Question: Talk about the condition:
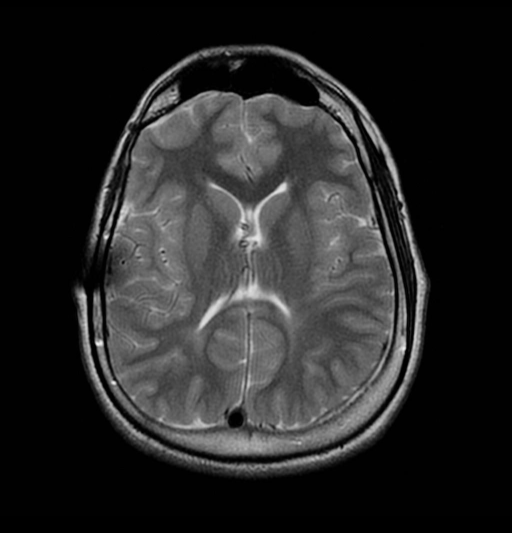
Answer: The disease is discussed as: Patients with hydrocephalus have a disturbance in the formation, flow, or absorption of their cerebrospinal fluid (CSF), leading to an increased volume occupied by this fluid within the central nervous system.  CSF is made primarily by the choroid plexus within the ventricular system, and is normally produced at a rate of 0.2-0.35 mL/min.  The capacity of the lateral and third ventricles in a healthy adult is approximately 20 mL, with a total CSF volume of approximately 120 mL.  CSF is absorbed through arachnoid granulations back into the systemic venous system.  An imbalance between CSF production and resorption results in an increase in intracranial pressure.
     The majority of hydrocephalus results from obstructive causes--either intraventricular or extraventricular.  Treatment options for these patients include a variety of surgical options: choroid plexectomy, opening of a stenotic auqaduct, tumor removal (in cases where tumor mass is causing obstruction), fenestration of the floor of the third ventricle, and shunting.  Of these, shunting represents the most common and successful procedure.  Essentially shunts provide a conduit for CSF to drain from the ventricles or subarachnoid space to another compartment of the body.  A variety of options exist, but the preffered route is the ventriculoperitoneal shunt.  Shunts require routine follow up, and in children, revisions on a scheduled basis according to growth rates.  Potential complications include: infection, obstruction, and hardware disconnection, and warrant swift clinical attention with imaging studies to assess the patients intracranial status as well as the shunt hardware.